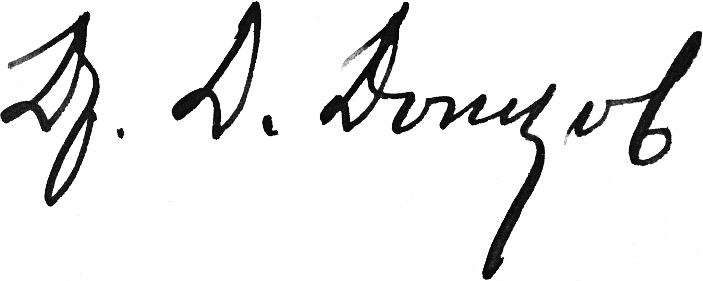
Signature of: dmytro dontsov